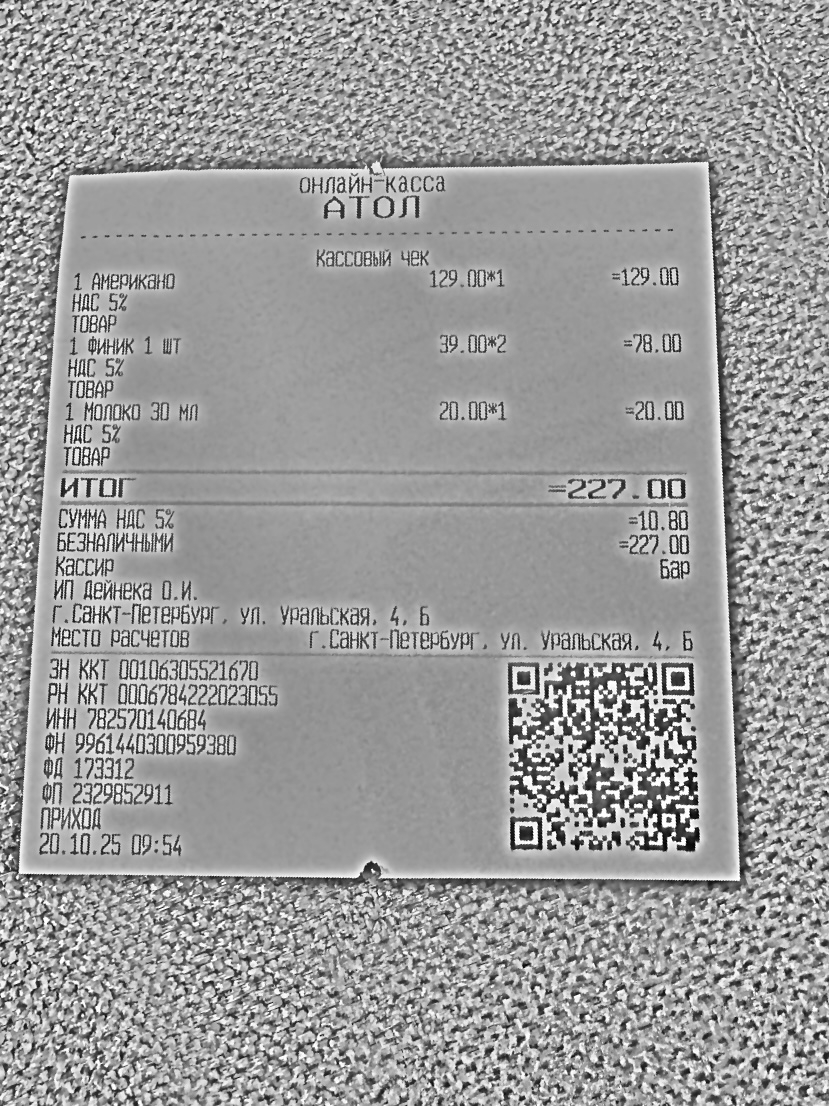
Продавец: ИП ДЕЙНЕКА ОКСАНА ИВАНОВНА
ИНН: 78257014684
Дата: 20.10.25
Товары: 1 Американо; 1 Финик 1 шт; 1 Молоко 30 мл
Количество: 1; 2; 1
Цена: 129.00; 39.00; 20.00
Сумма: 129.00; 78.00; 20.00
Итого: 227.00